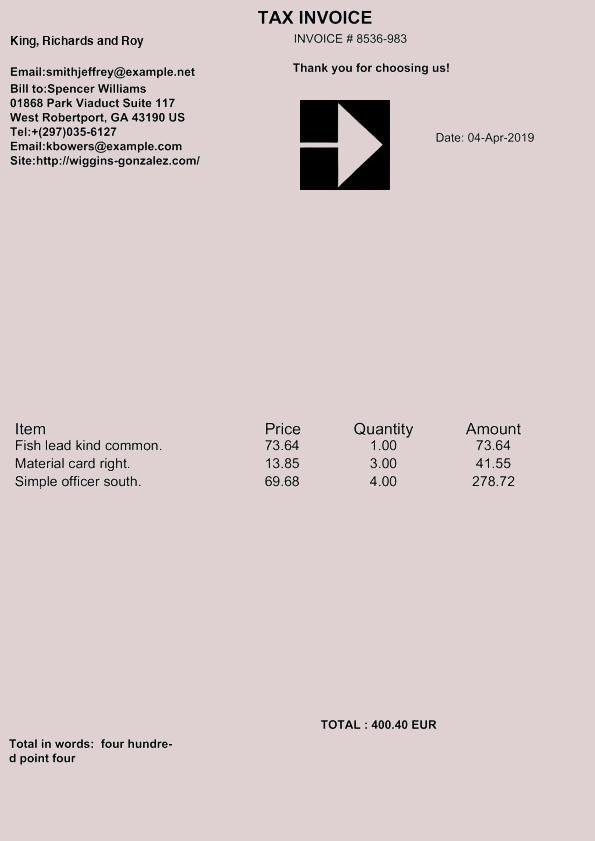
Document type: Invoice